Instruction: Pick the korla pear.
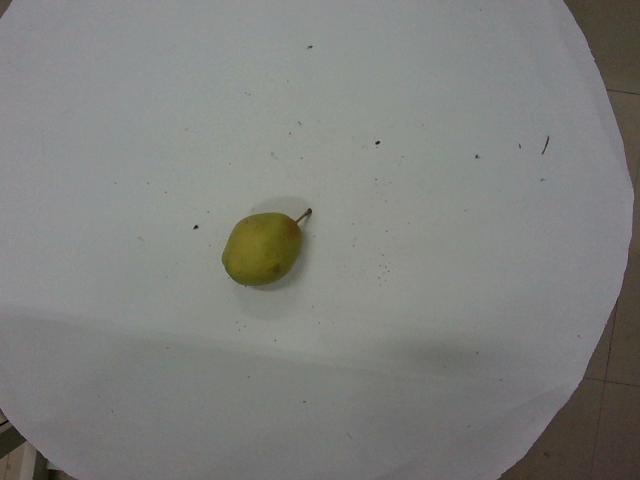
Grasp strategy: vertical